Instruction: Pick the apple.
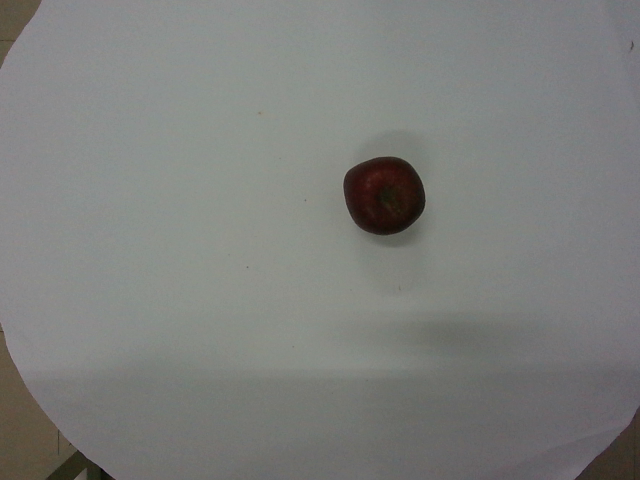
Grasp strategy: vertical